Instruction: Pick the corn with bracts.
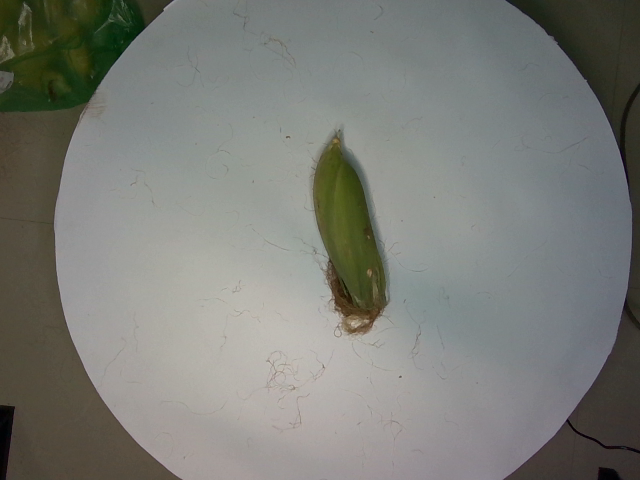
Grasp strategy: vertical